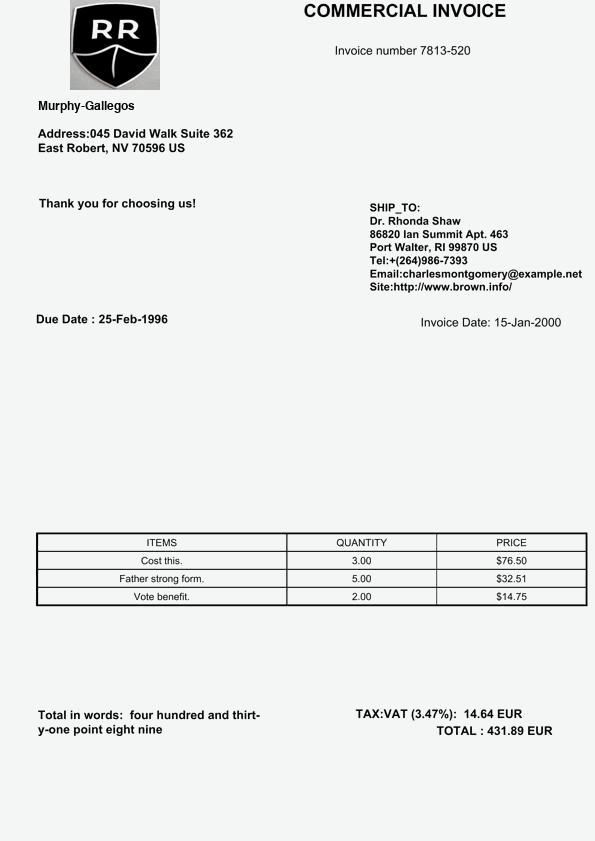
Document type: Invoice